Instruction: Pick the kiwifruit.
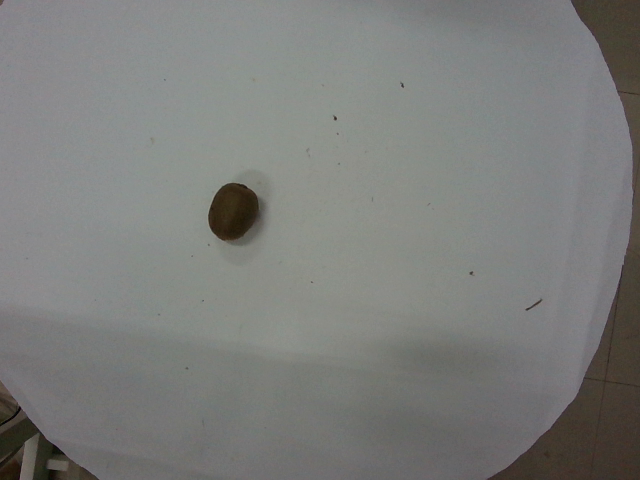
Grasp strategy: vertical